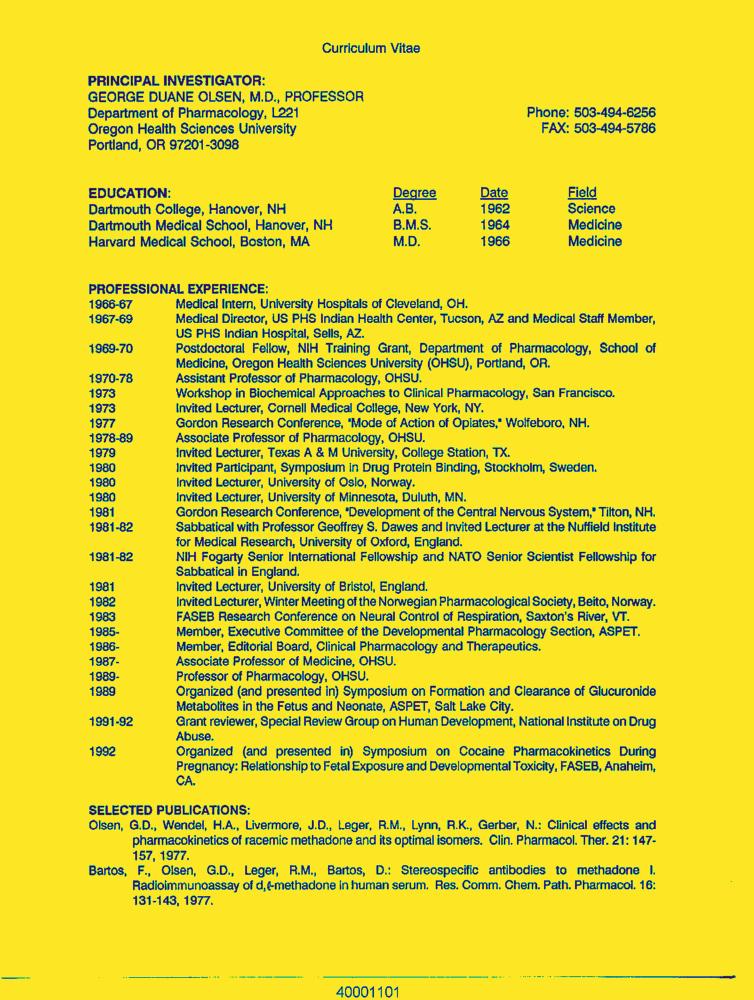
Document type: Resume-Doc